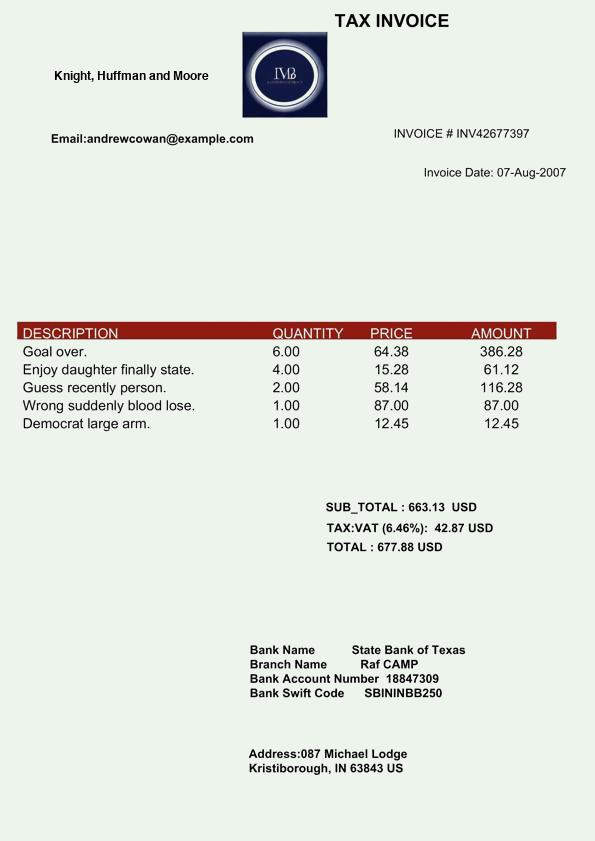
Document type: Invoice